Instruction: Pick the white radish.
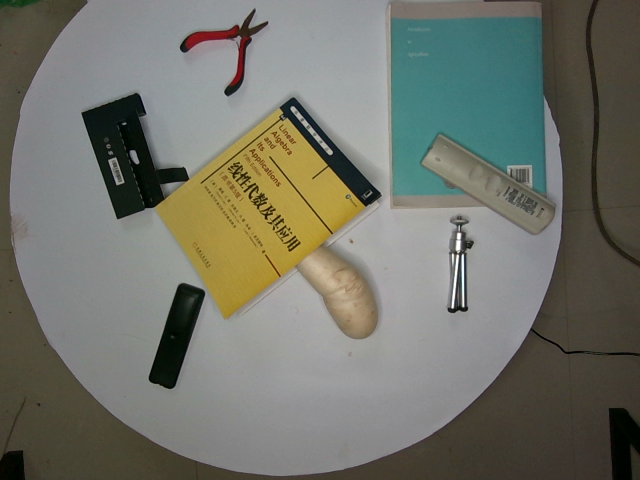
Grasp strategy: vertical